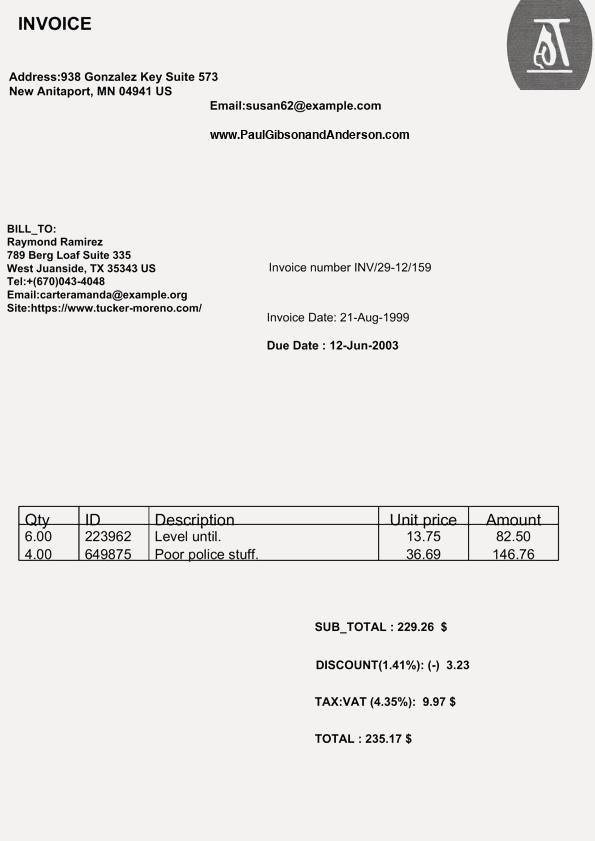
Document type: Invoice